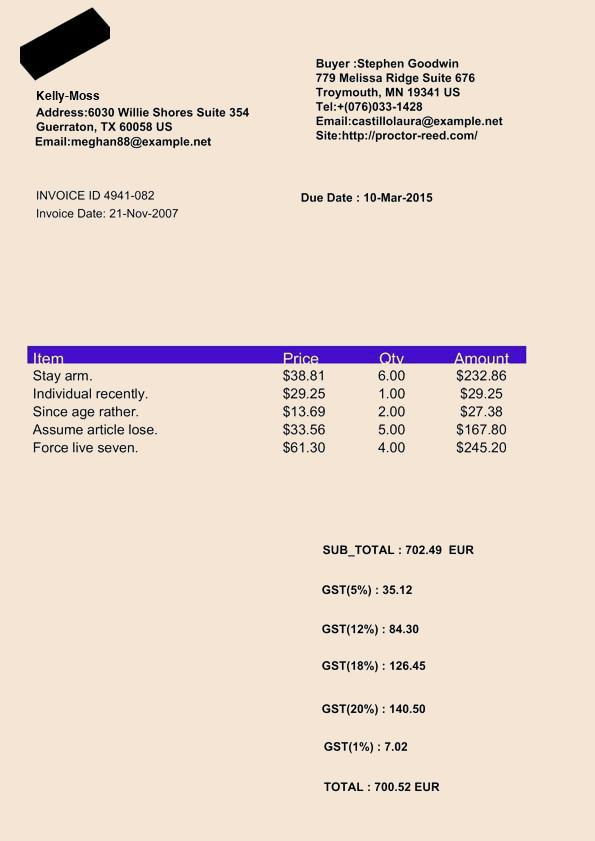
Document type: Invoice